Question: What is the main concern?
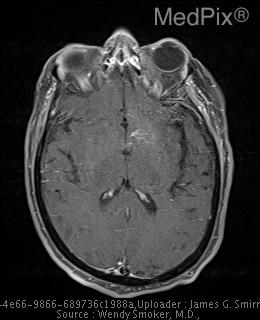
Answer: The findings suggest 1.	Outside head CT reported small 1cm homogenously round hyperdense lesion in left frontal lobe as an intraparenchymal hemorrhage (IPH).
2.	Head CT in our hospital 5 hours later: stable 1 cm homogenously round hyperdense lesion,   suspicious for cavernoma, suggest MRI for confirmation.
      3. Brain MRI later shows classic “popcorn” appearance on T2-weighted image with low T2 signal in the periphery of the lesion consistent with  cavernoma. In addition, small deep frontal vessels, draining towards the left ventricle, are noted on the post-contrast T1W image, consistent with a developmental venous anomaly (DVA).. There is enhancement of the lesion. No mass effect, nor surrounding edema.. The patient might have a history of 76 y.o. woman who fell; LOC; no trauma to head; twisted ankle.